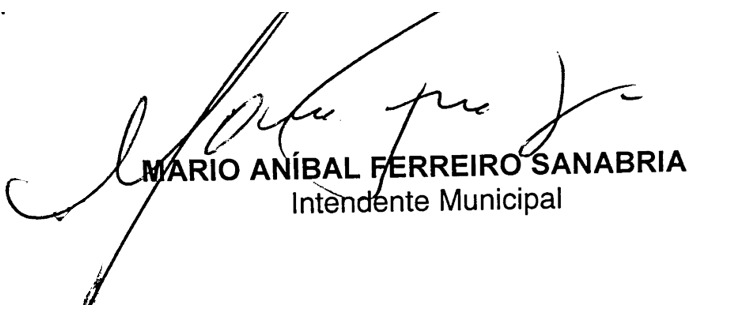
Signature of: mario ferreiro